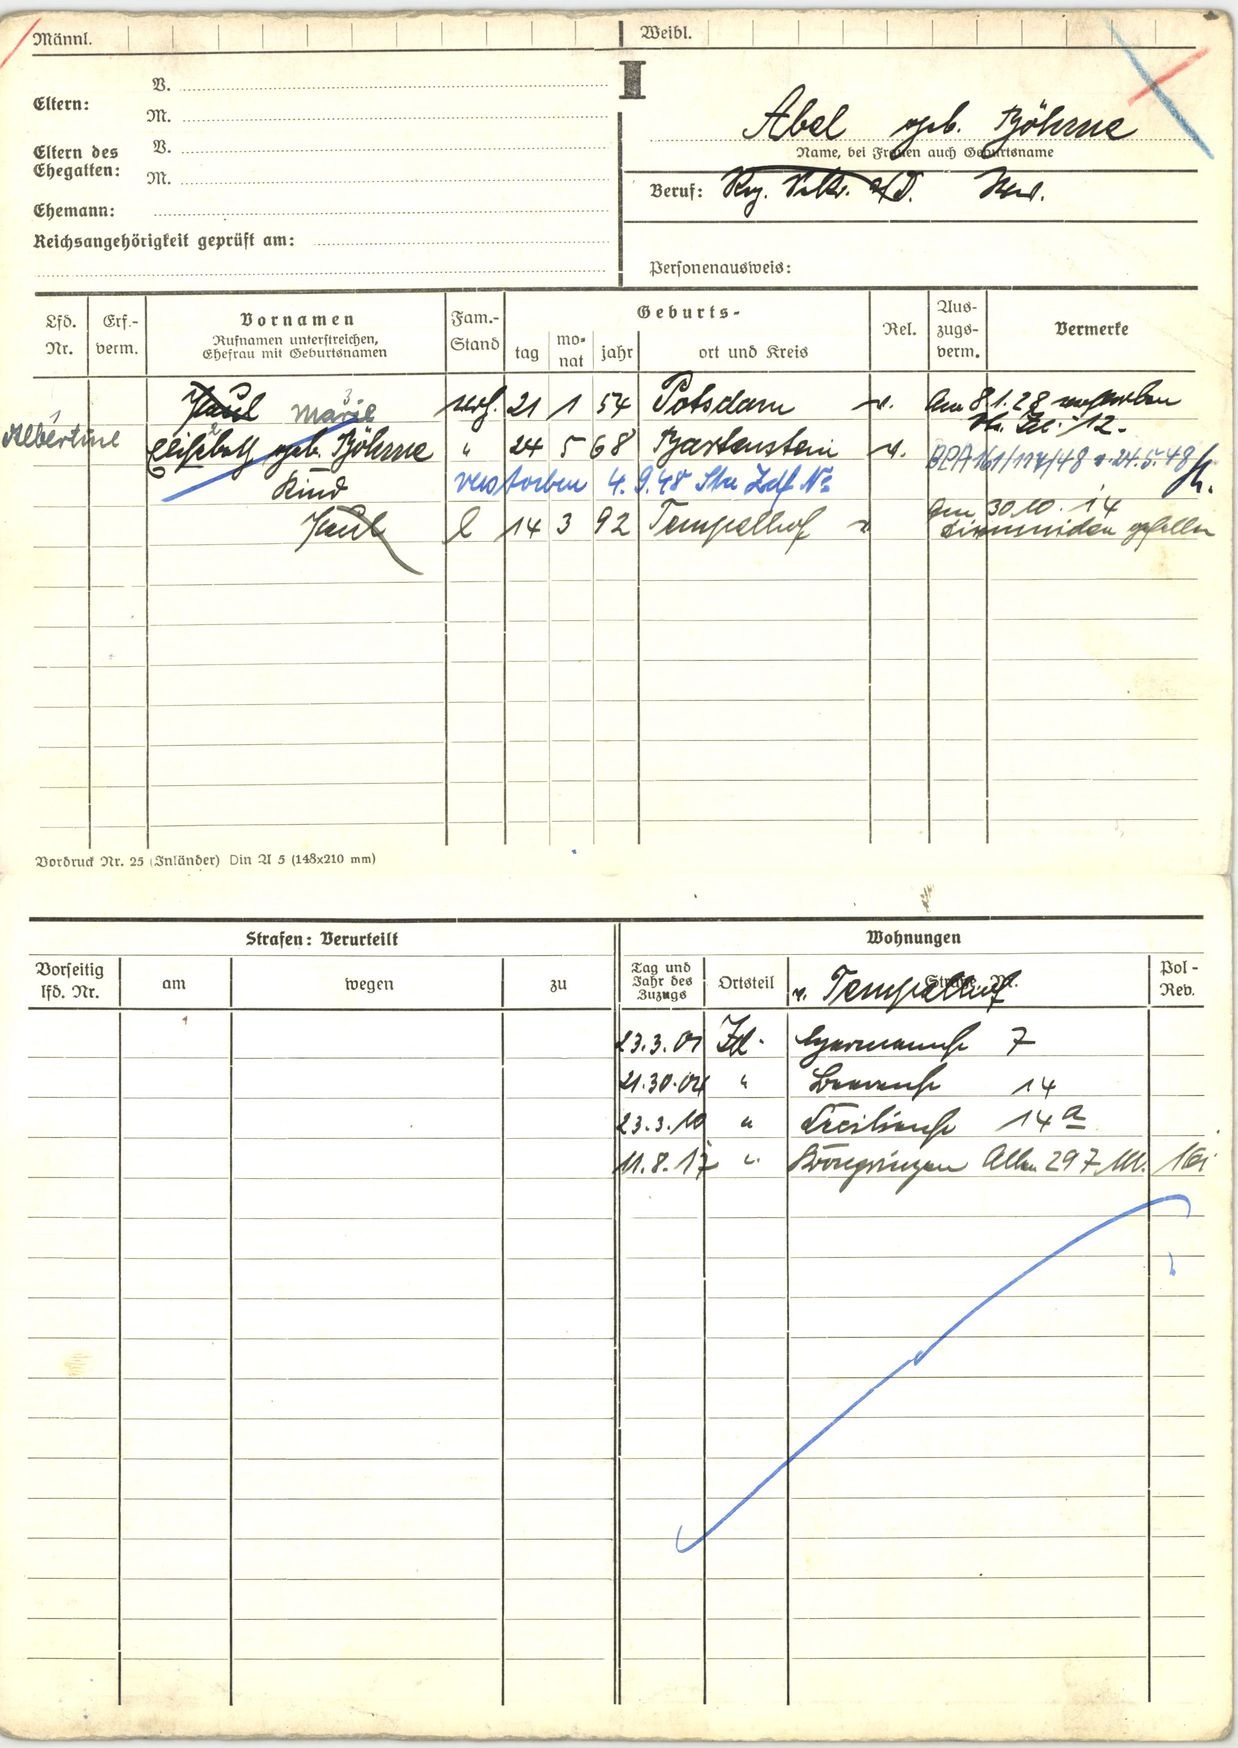
Abel geb. Böhme